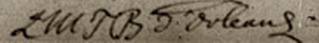
Signature of: bathilde d orléans